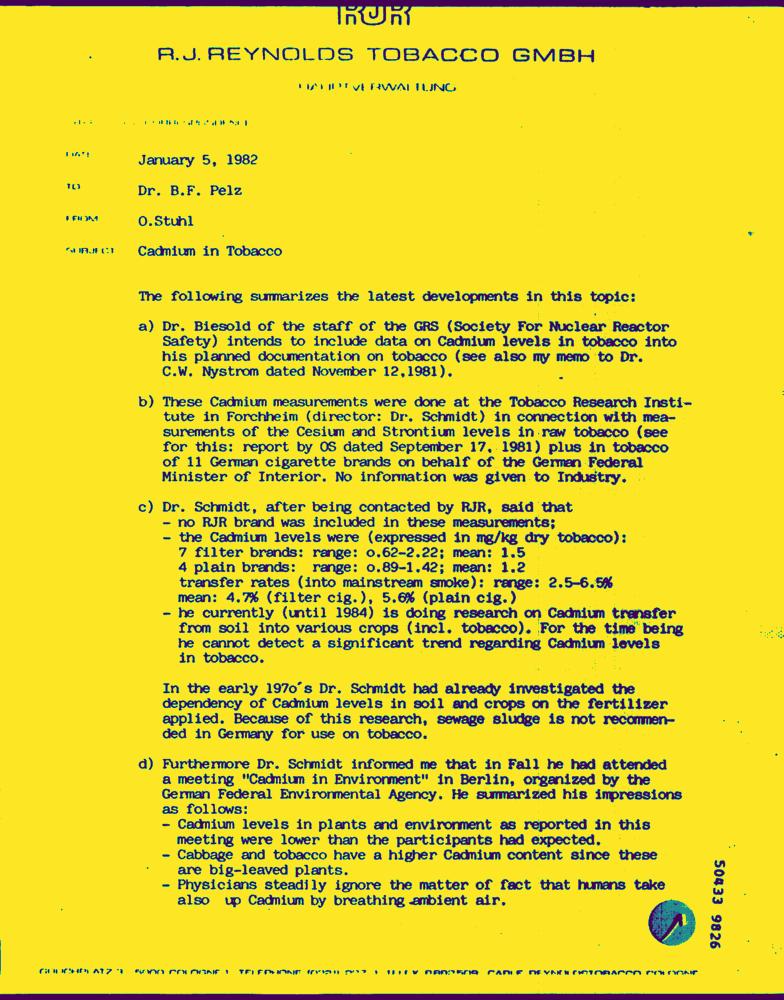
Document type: Letter-Doc